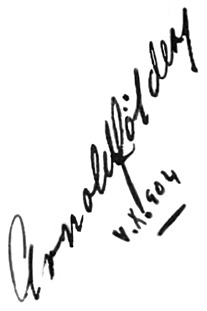
Signature of: arnold földesy